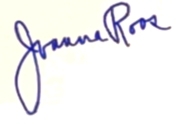
Signature of: joanna roos